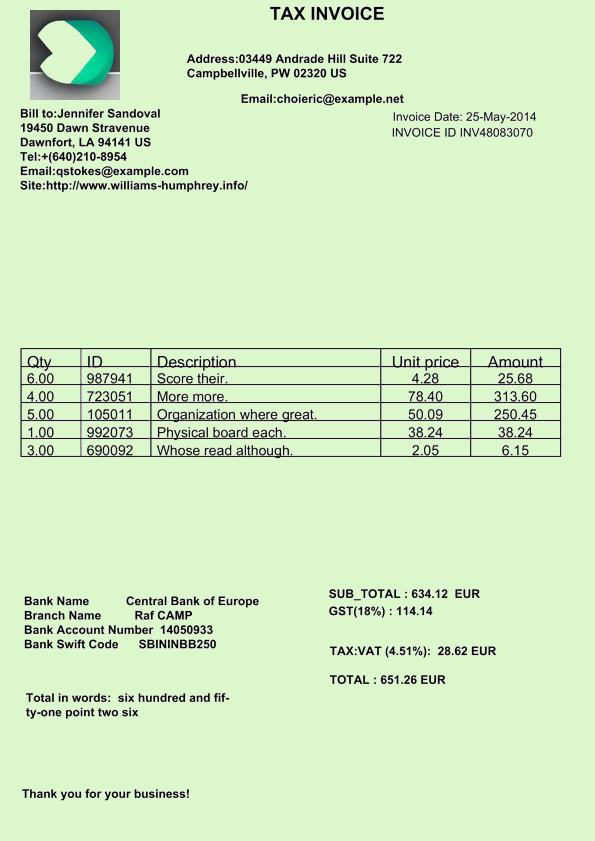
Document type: Invoice